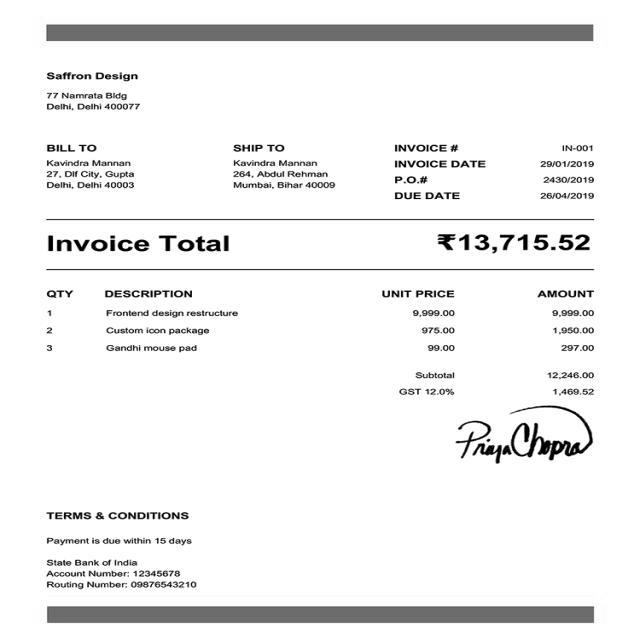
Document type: Invoice